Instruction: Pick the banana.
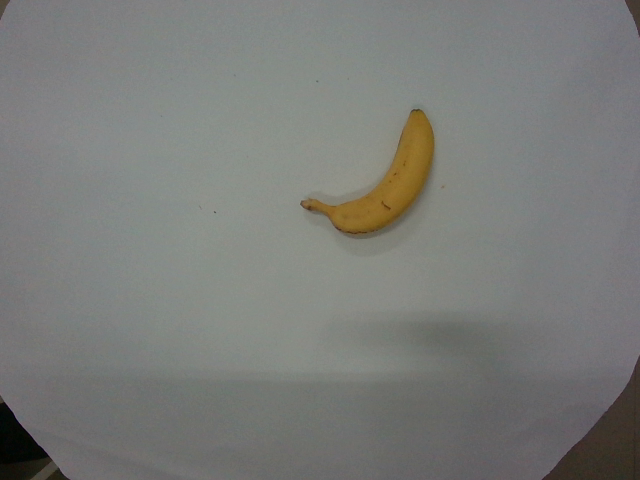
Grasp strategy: vertical